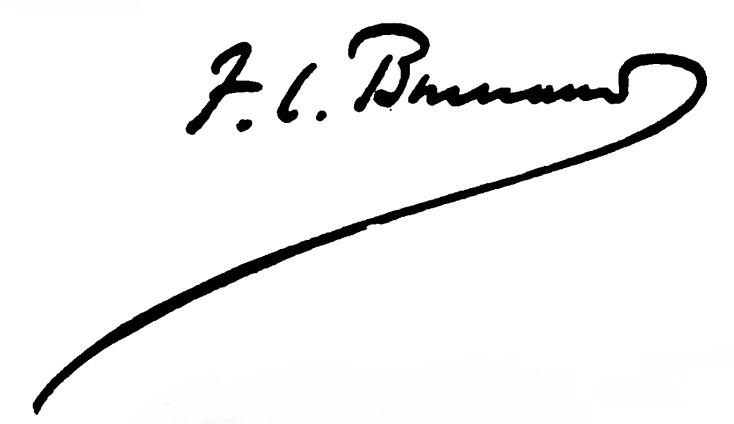
Signature of: f c burnand